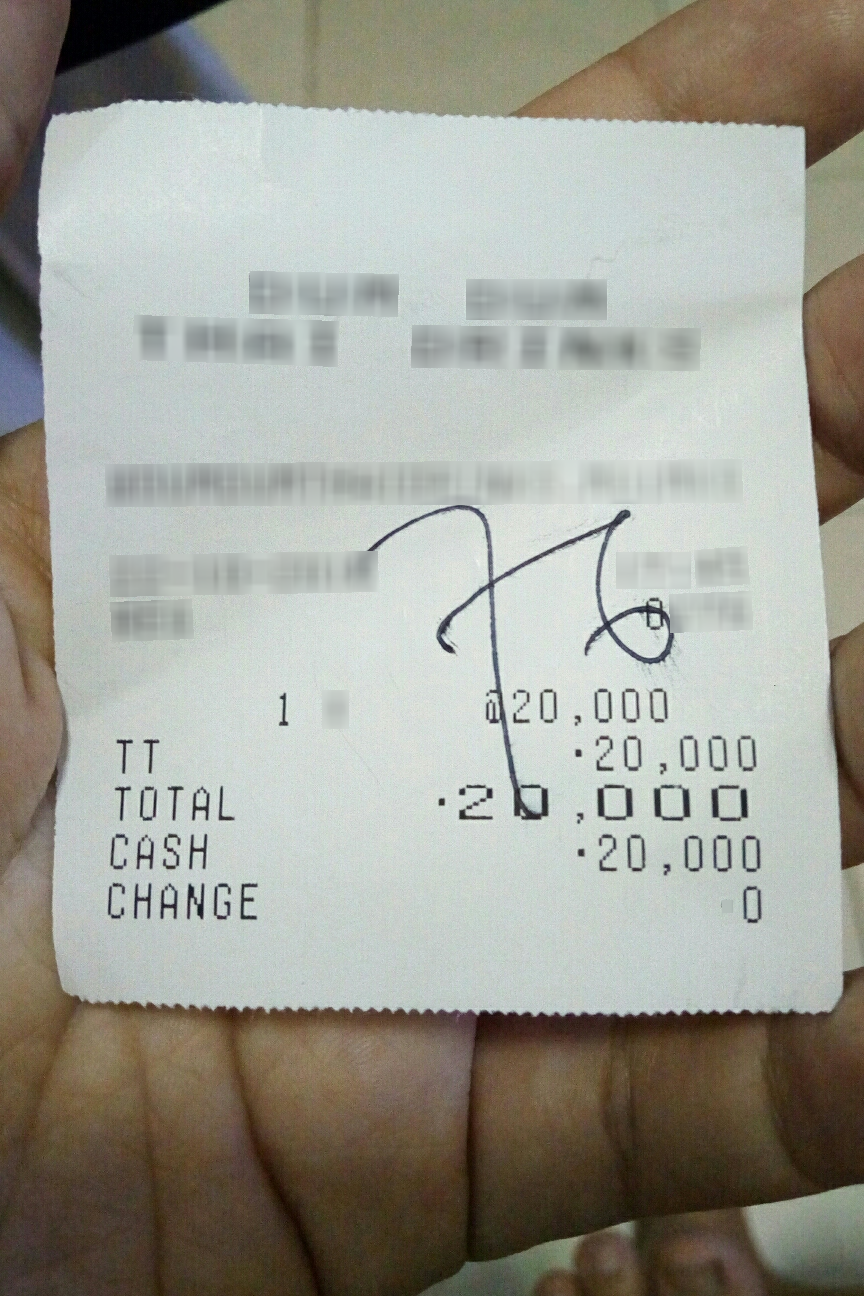
Number of items: 4
Total: 20,000
OCR text regions:
text: 1
text: 20,000
text: 20,000
text: TT
text: TOTAL
text: 20,000
text: CASH
text: 20,000
text: CHANGE
text: 0